Question: What was observed in the imaging?
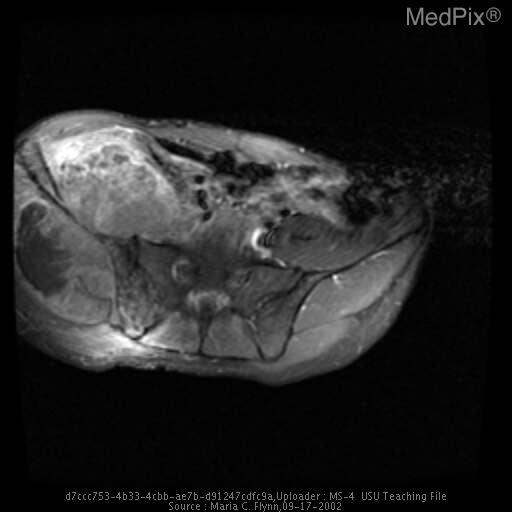
Answer: The imaging shows A-P radiograph of the pelvis shows mottled, osteolytic lesion of the right iliac wing with suggestion of soft tissue mass.
The lytic lesion of the right femoral head, which was shown on the subsequent CT and MRI, is not defined.
CT
Contrast-enhanced axial CT (bone windows) shows a large heterogeneously enhancing soft tissue mass originating in the right iliac wing and extending into the adjacent muscles both anteriorly and posteriorly. Spiculated periosteal reaction of the iliac wing is present. At the level of the hips, axial contrast-enhanced CT shows a lytic mass of the right femoral head.
MRI
Axial and coronal FSE T2-weighted MR images show a heterogeneously high-signal-intensity mass originating from  the right iliac wing and extending into the adjacent muscles. The coronal MR image also shows a heterogeneously high-signal-intensity mass in the right femoral head.
Axial and coronal contrast-enhanced T1-weighted MR images  show heterogeneous enhancement of the right iliac wing mass and soft tissue extension with a large nonenhancing region posterior to the iliac wing consistent with necrosis. The coronal MR also shows a heterogeneously enhancing mass in the right femoral head.

P-A radiograph of the chest shows development of bilateral lower lobe pulmonary nodules consistent with metastases. Axial and coronal contrast-enhanced T1-weighted MR images  show heterogeneous enhancement of the mass originating from the iliac wing both anteriorly and posteriorly with a large nonenhancing region posterior to the iliac wing consistent with necrosis..